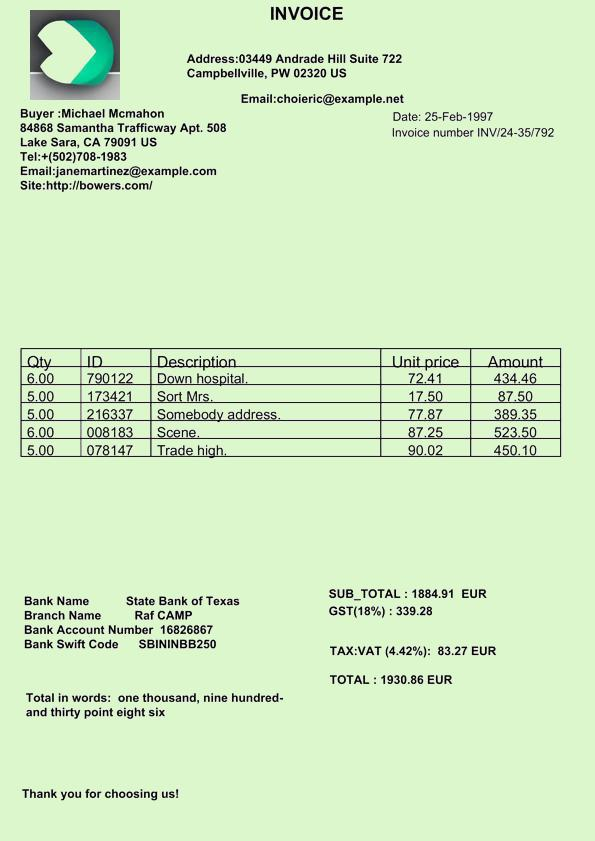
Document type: Invoice